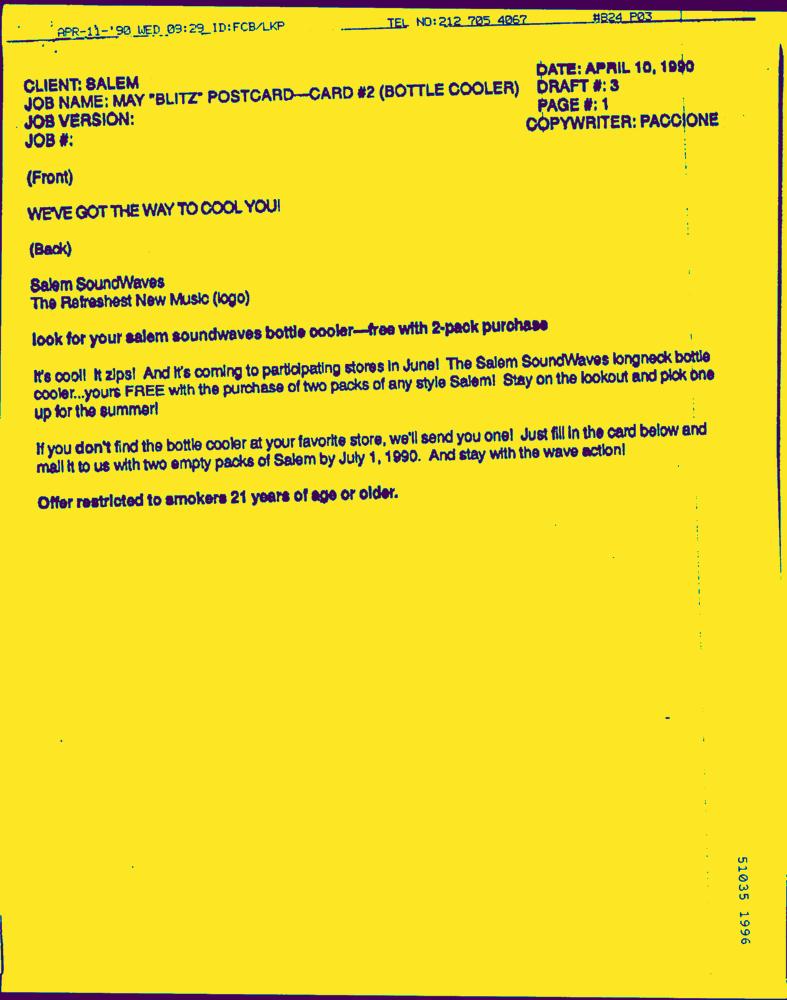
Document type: AD